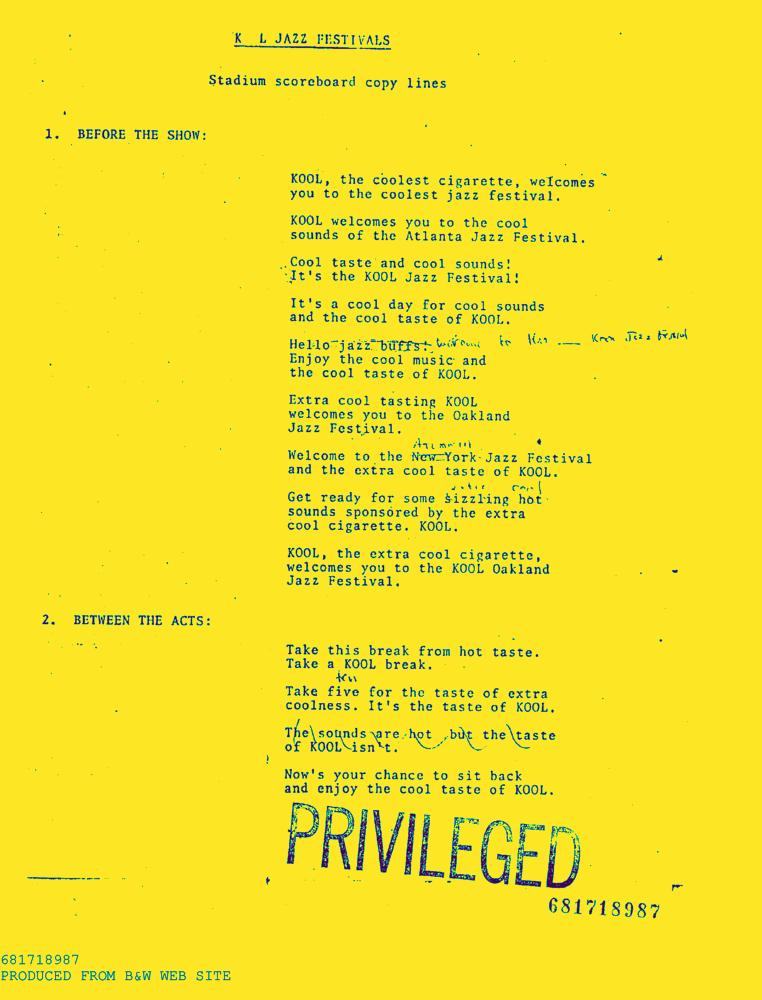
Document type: AD